Can you pull out the amount in words, numerical amount, payee's name, date of the cheque, and the bank's name from the image?
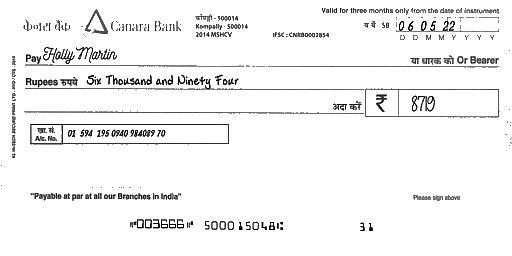
amt_in_words: Six Thousand and Ninety Four
amt_in_figures: 8719
payee_name: Holly Martin
bank_name: Canara Bank
cheque_date: 06/05/22